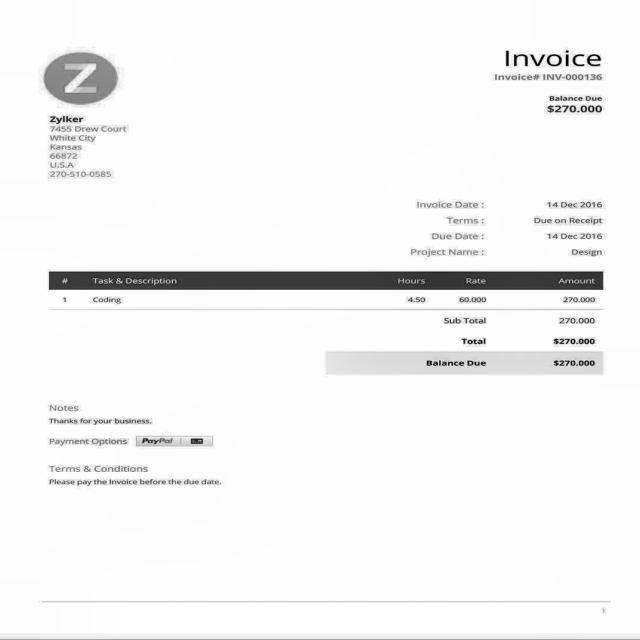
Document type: Invoice